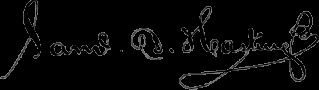
Signature of: samuel d hastings